Question: What was observed in the imaging?
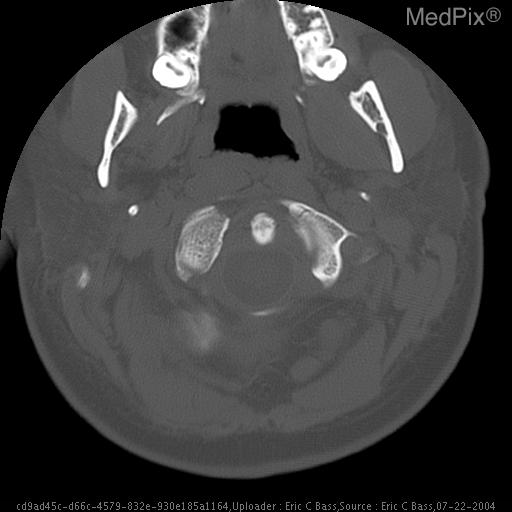
Answer: The imaging shows Selected axial CT images in bone window show multiple fractures of C1 including bilateral anteriolateral fractures with no displacement of left lateral mass and moderate displacement of the right lateral mass best visualized on the coronal reformatted images.  There is also a comminuted fracture in the right posteriolateral portion of the c1 ring with a small, triangular fragment abutting, but not compromising the thecal sac. Selected axial CT images in bone window..